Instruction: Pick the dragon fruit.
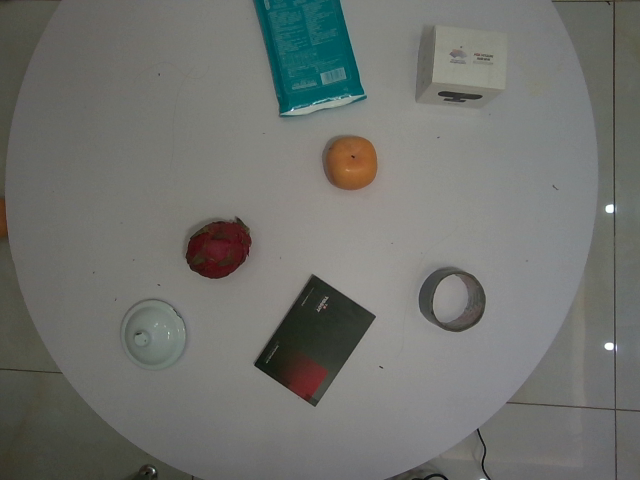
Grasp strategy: vertical